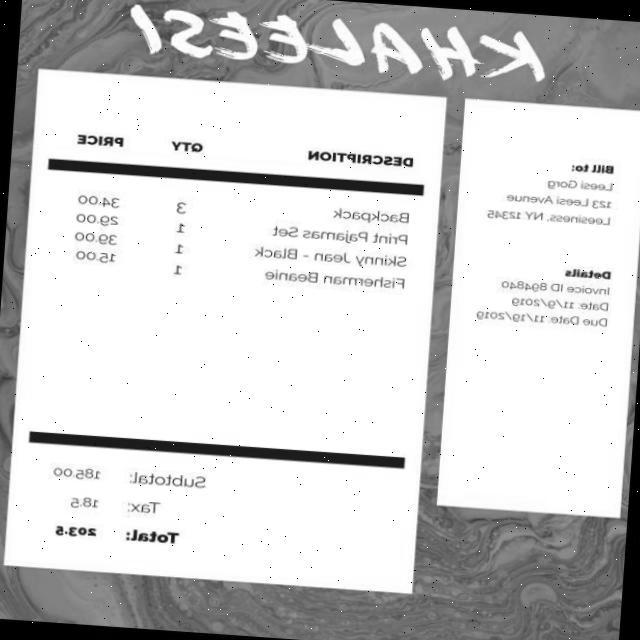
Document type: Invoice